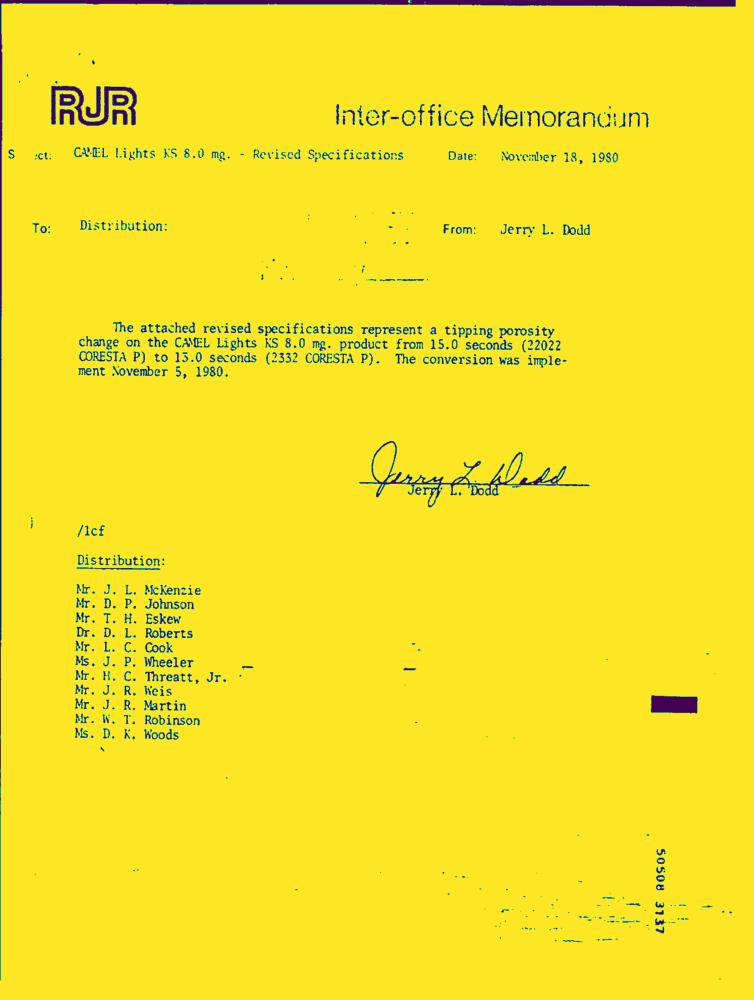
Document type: Letter-Doc